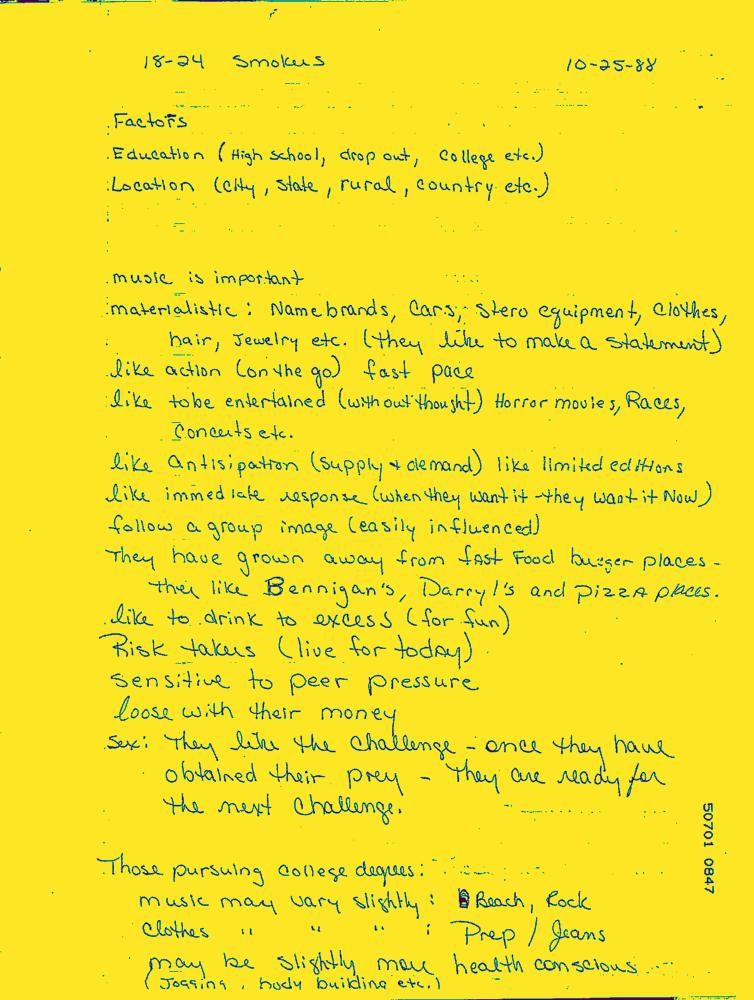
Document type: Hand-Written